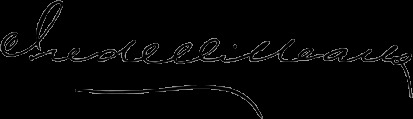
Signature of: iredell meares